Question: What is the main concern?
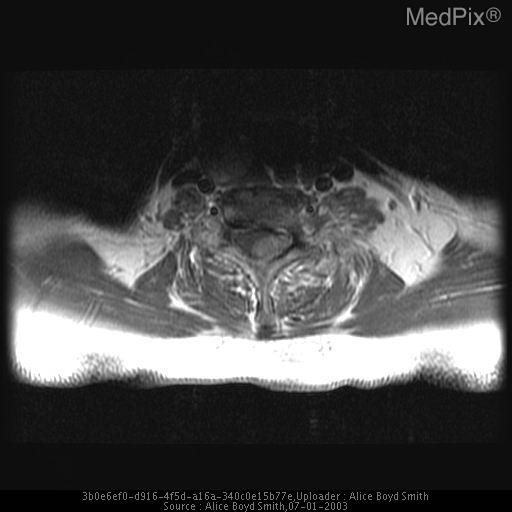
Answer: The findings suggest Axial post-gadolinium T1W images of the cervical spine demonstrated a homogenously enhancing mass that displaces the spinal cord to the right.  T2W images of the cervical spine demonstrated an extramedullary-intradural ovoid, isointense mass.. Axial post-gadolinium T1W image demonstrates a homogenously enhancing mass that displaces the spinal cord to the right.  The tumor was surgically proven to be a meningioma.. The patient might have a history of 50 year old woman with neck pain.